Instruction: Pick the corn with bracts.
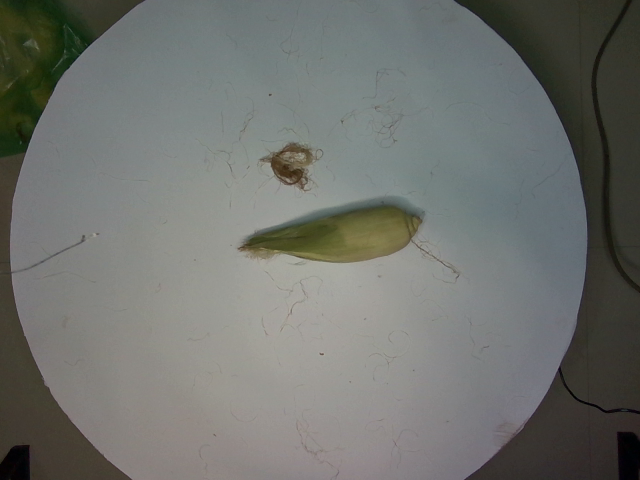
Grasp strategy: vertical